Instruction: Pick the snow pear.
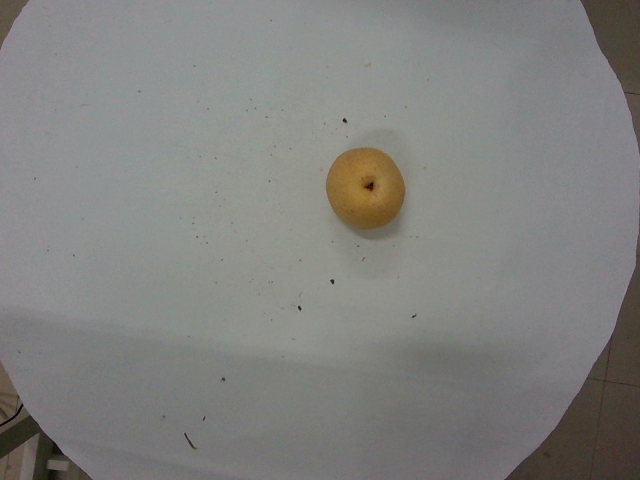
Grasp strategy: vertical